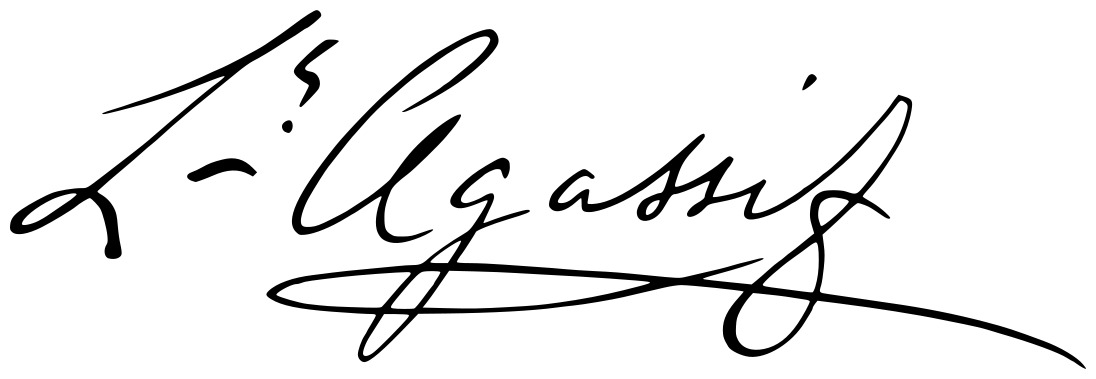
Signature of: louis agassiz